Question: What is the suspected problem?
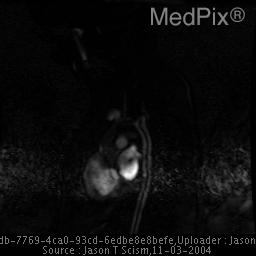
Answer: The findings suggest The study revealed a standard three-vessel arch with the brachiocephalic artery being the first great vessel, the left common carotid being the second vessel, and the left subclavian artery being the third vessel. Just proximal to the takeoff of the left subclavian artery is a significant web across the lumen of the aortic. This aortic web is seen to cause significant obstruction of flow through the aorta. A momentary delay was seen before blood flow was seen distal to the obstruction.  A central post-stenotic jet was seen traveling through the thoracic aorta to below the level of the diaphragm. No obvious collateral blood vessels are noted throughout the thoracic aorta. No other cardiac abnormalities were identified.. Just proximal to the takeoff of the left subclavian artery is a significant web across the lumen of the aortic. This aortic web is seen to cause significant obstruction of flow through the aorta. A momentary was seen delay before blood flow was seen distal to the obstruction.  A central post-stenotic jet was seen traveling through the thoracic aorta to below the level of the hemidiaphragm. No obvious collateral blood vessels are noted throughout the thoracic aorta. No other cardiac abnormalities were identified.. The patient might have a history of This case is based on a 3 year old female who at the age of 18 months underwent surgical resection with end-to-end repair of a mild preductal coarctation of the aorta just proximal to the left subclavian artery take-off..